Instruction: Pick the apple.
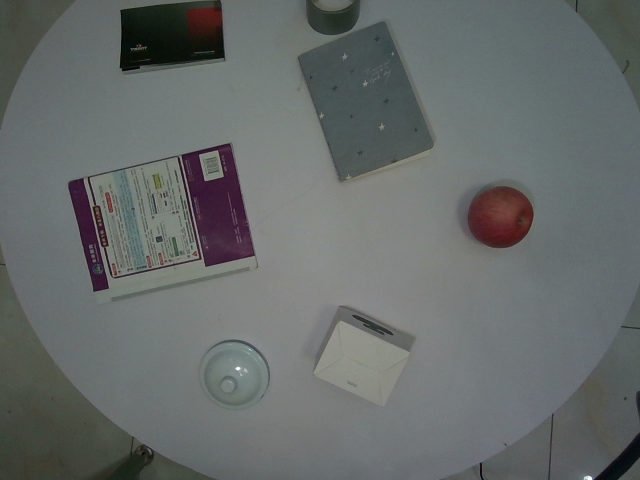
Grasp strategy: vertical